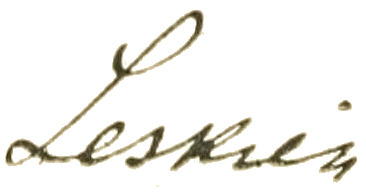
Signature of: august leskien